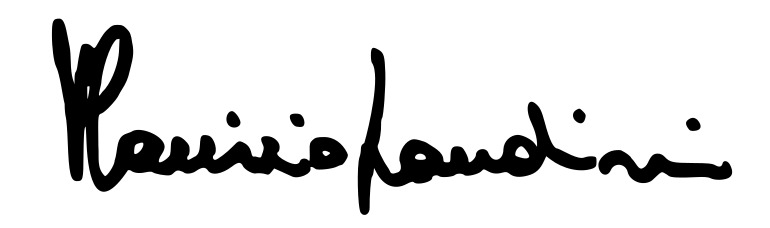
Signature of: maurizio landini